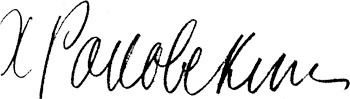
Signature of: christian rakovsky